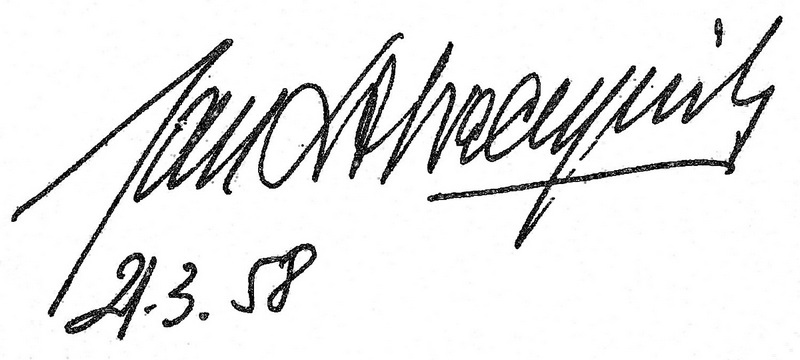
Signature of: jan dobraczyński